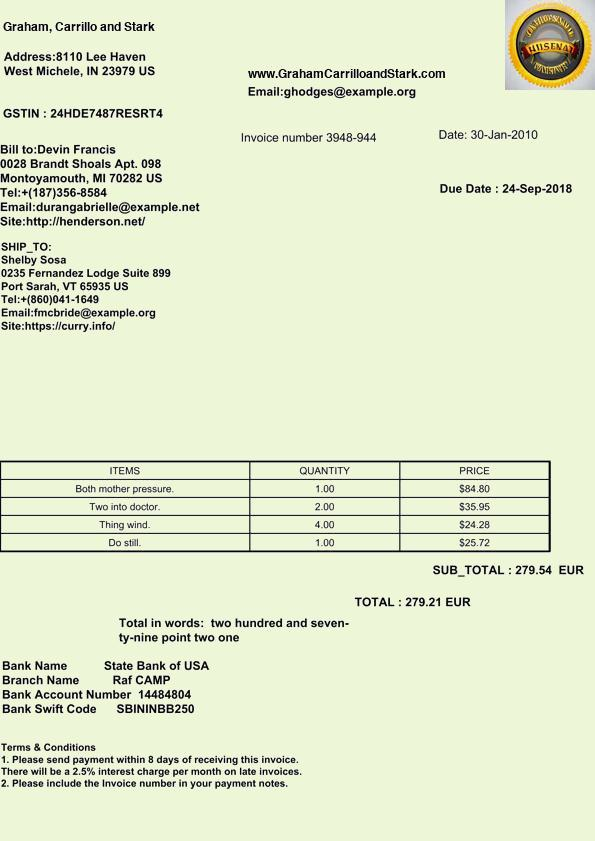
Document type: Invoice